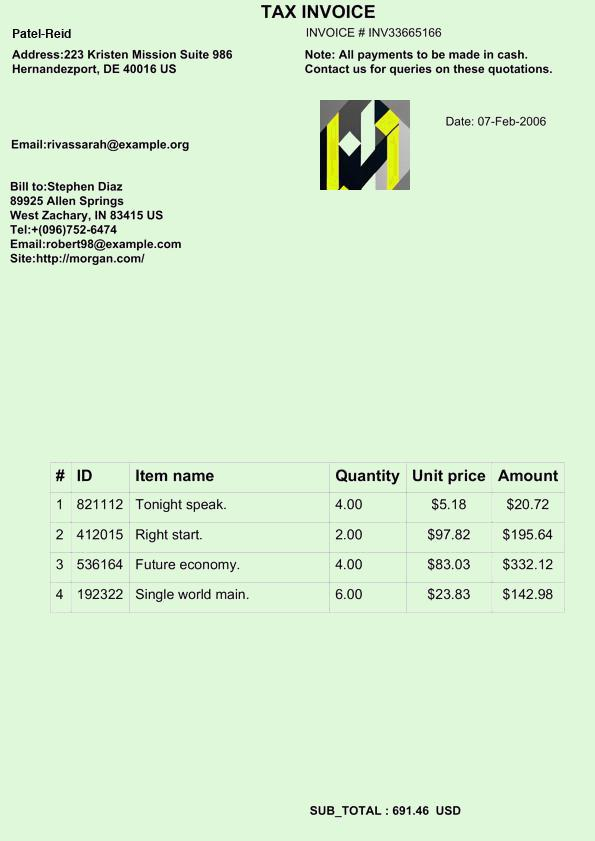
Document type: Invoice